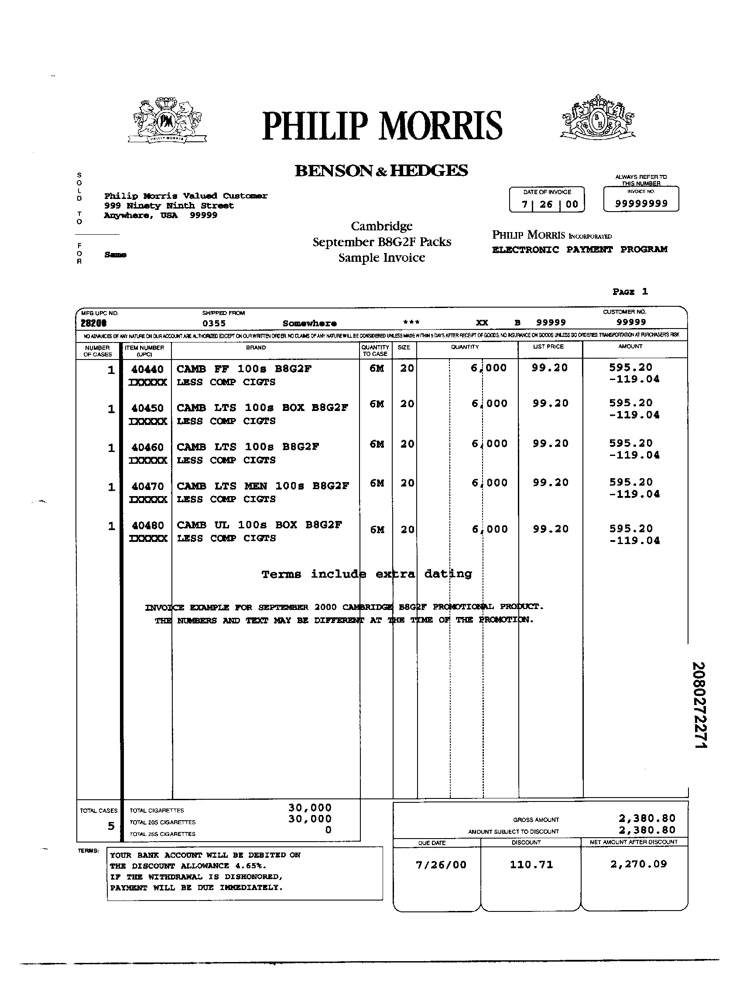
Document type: Invoice